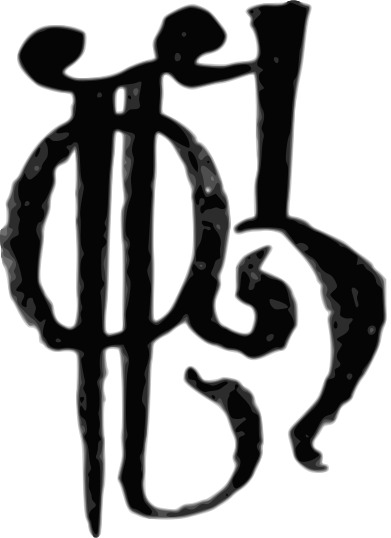
Signature of: joseph catholicos of abkhazia